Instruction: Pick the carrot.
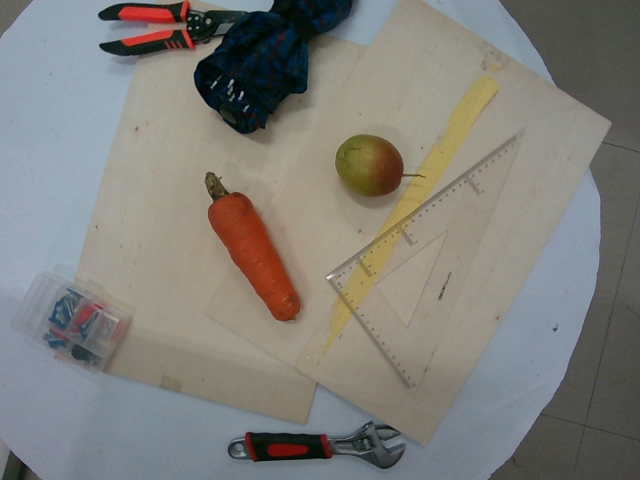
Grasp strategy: vertical